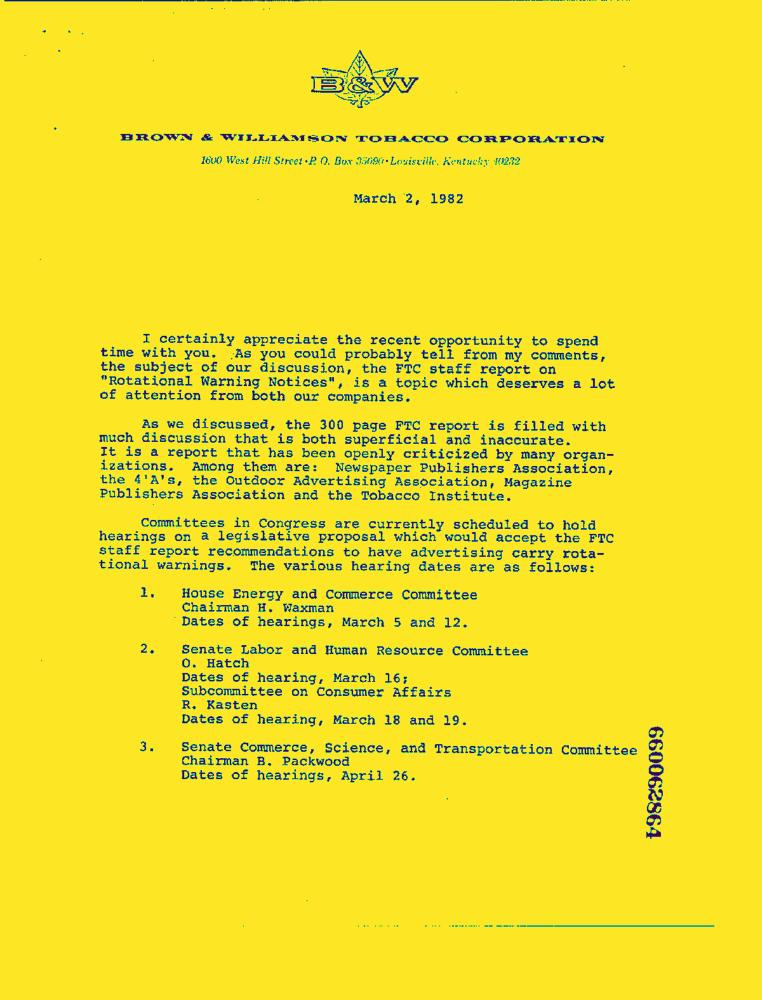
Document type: Letter-Doc